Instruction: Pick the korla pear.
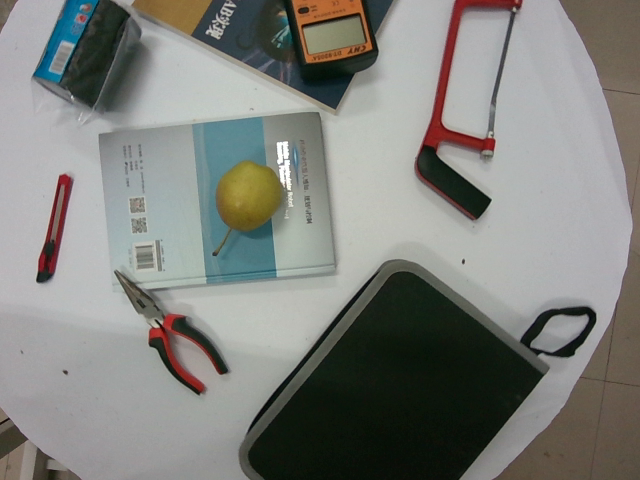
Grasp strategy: vertical